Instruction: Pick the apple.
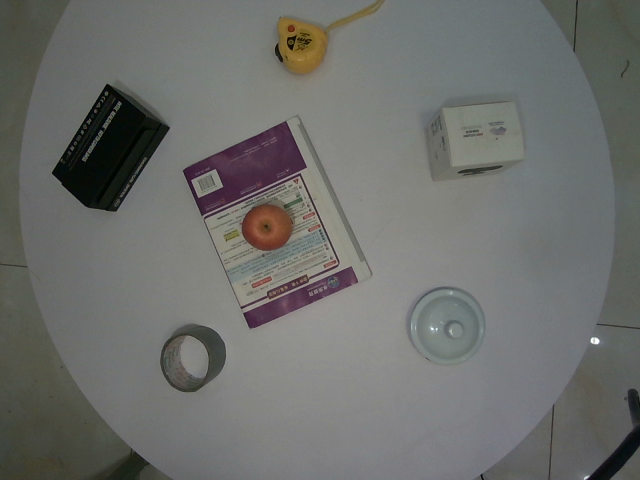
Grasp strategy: vertical